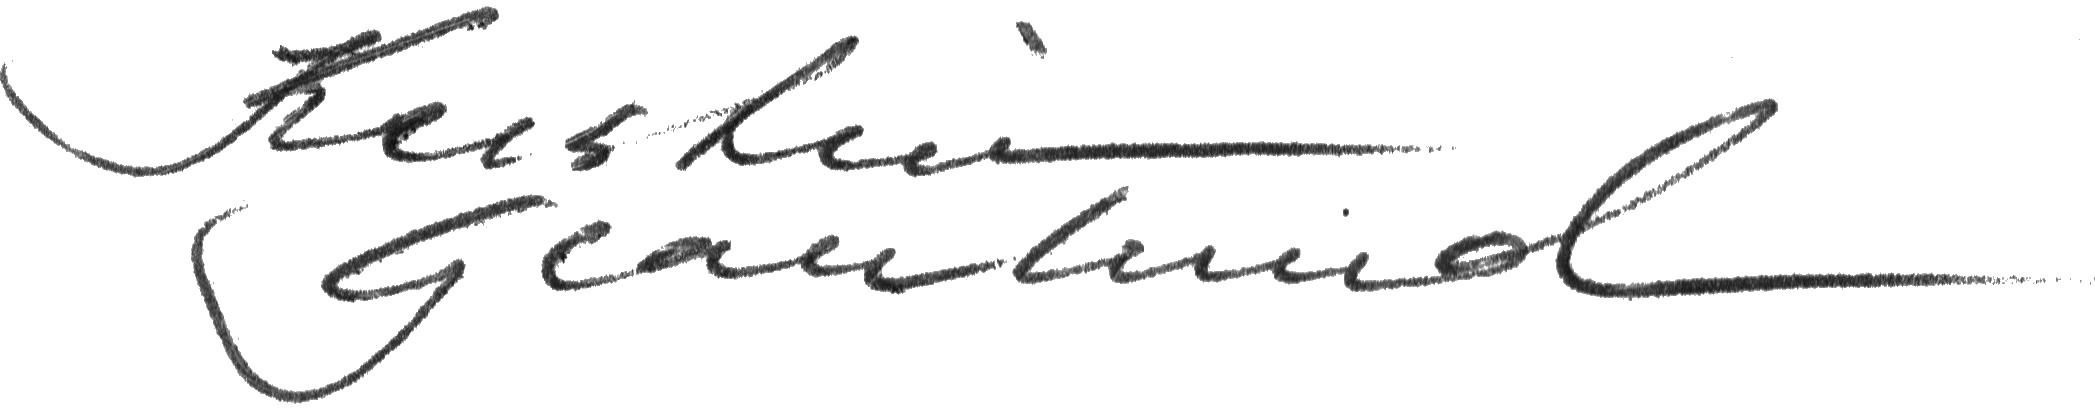
Signature of: kerstin granlund